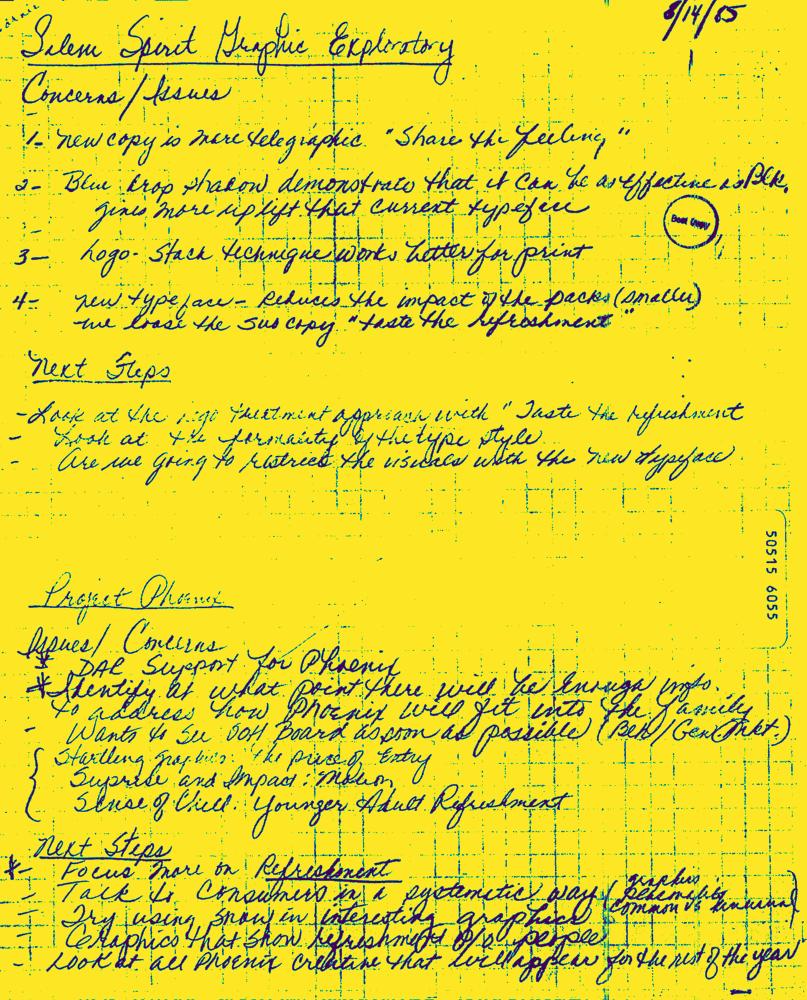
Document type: Hand-Written